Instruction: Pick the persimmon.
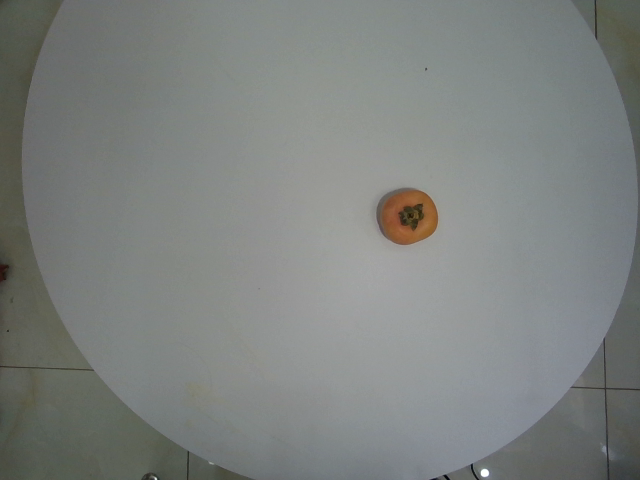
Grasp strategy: vertical